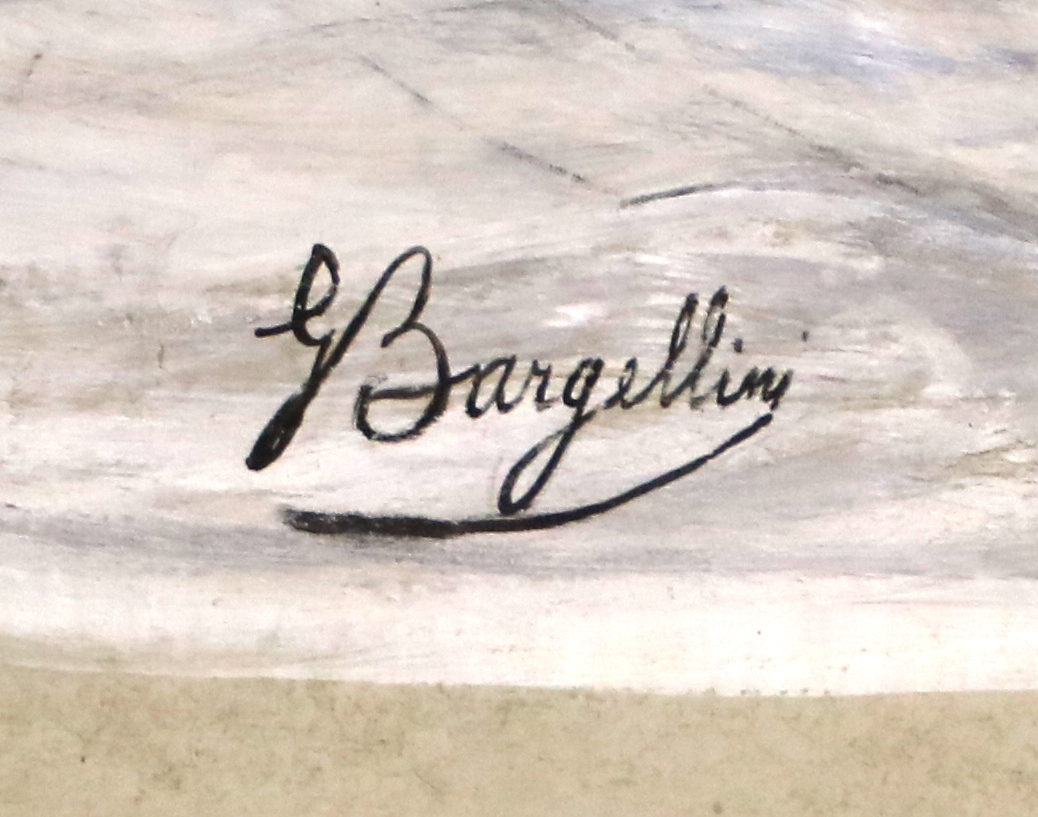
Signature of: giulio bargellini